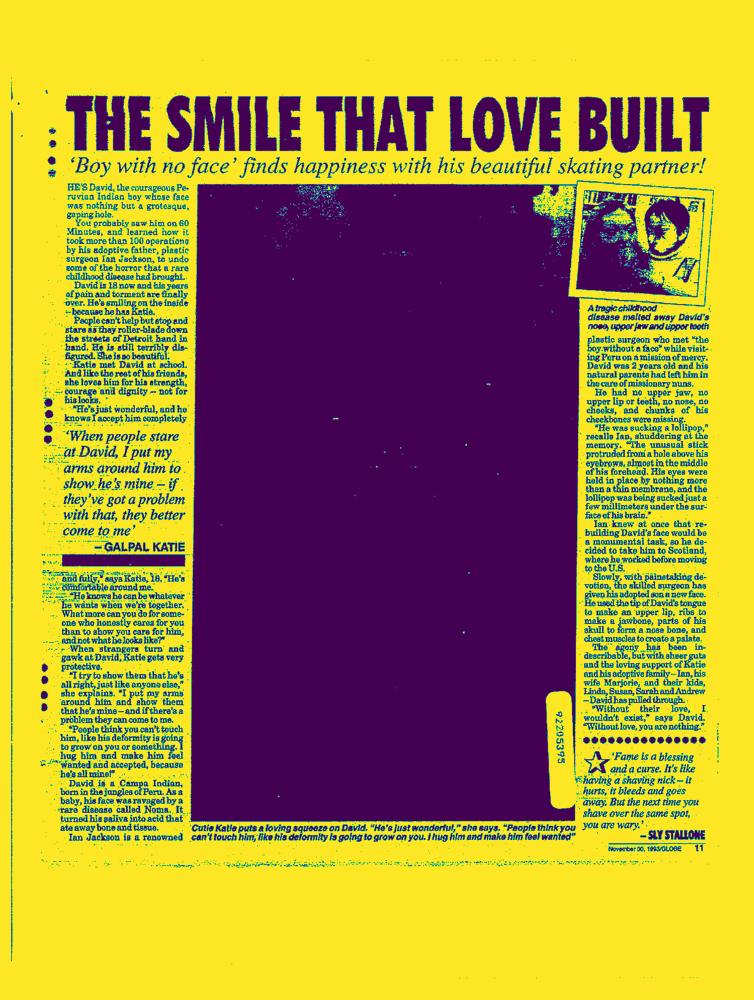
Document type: AD